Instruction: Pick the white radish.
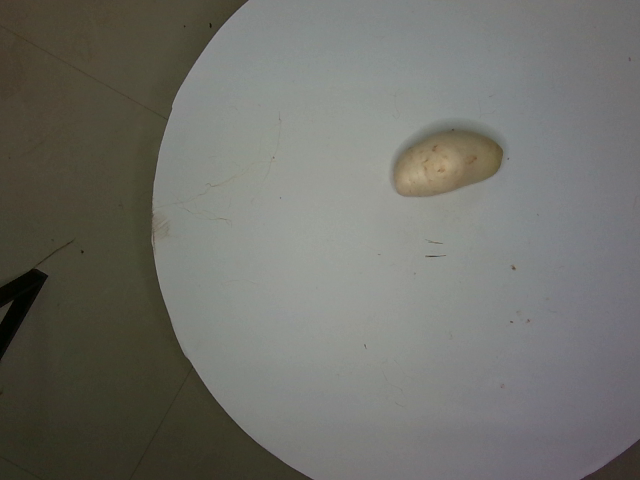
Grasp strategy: vertical